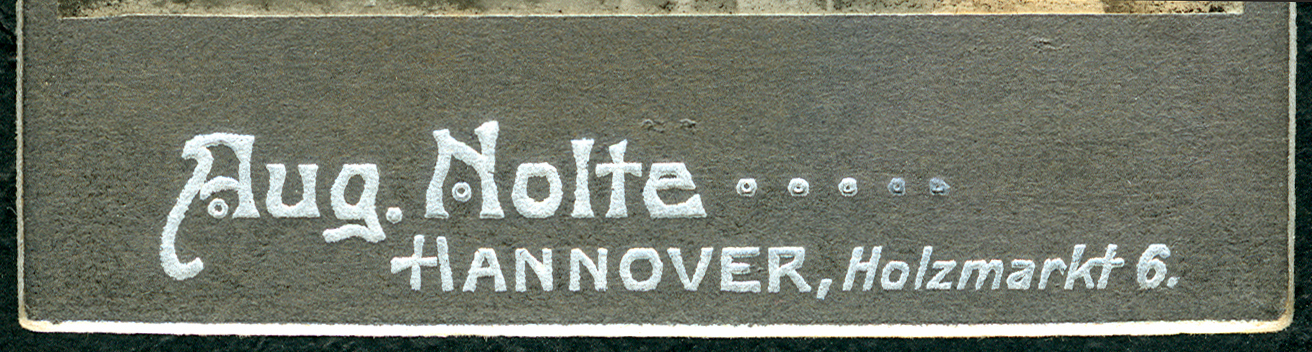
Signature of: august nolte